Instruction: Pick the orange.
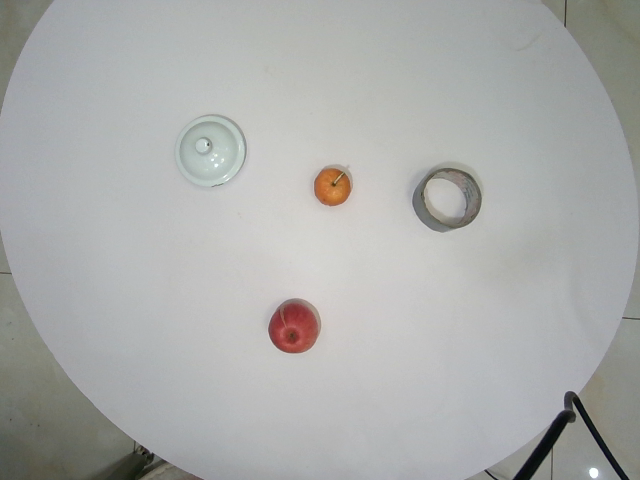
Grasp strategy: vertical